Question: What might the diagnosis be?
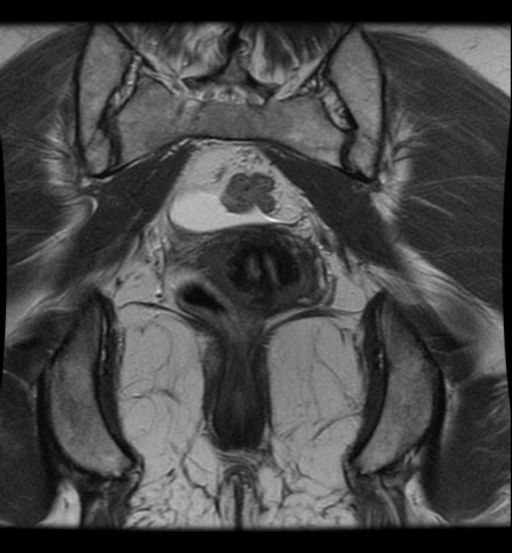
Answer: The possible diagnosis includes complete bicornuate, incomplete bicornuate, infertility.